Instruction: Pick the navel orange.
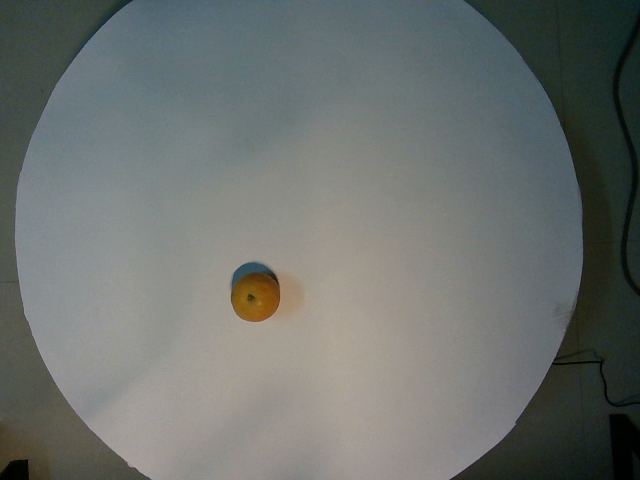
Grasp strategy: vertical